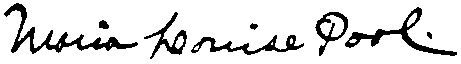
Signature of: maria louise pool